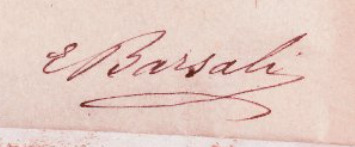
Signature of: egidio barsali